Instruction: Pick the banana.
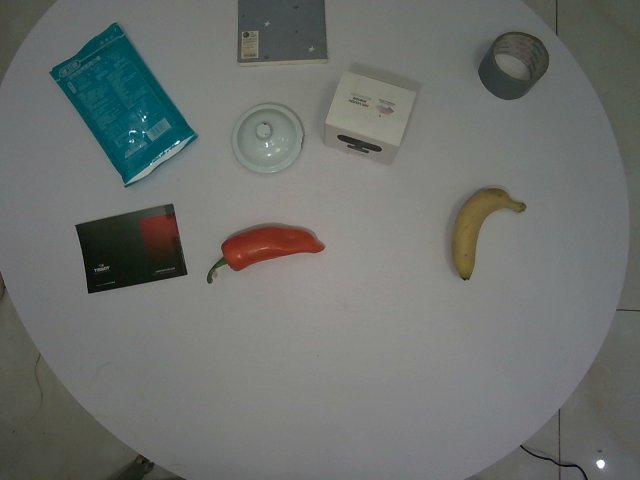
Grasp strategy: vertical